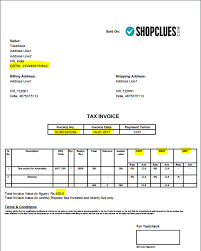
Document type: Invoice